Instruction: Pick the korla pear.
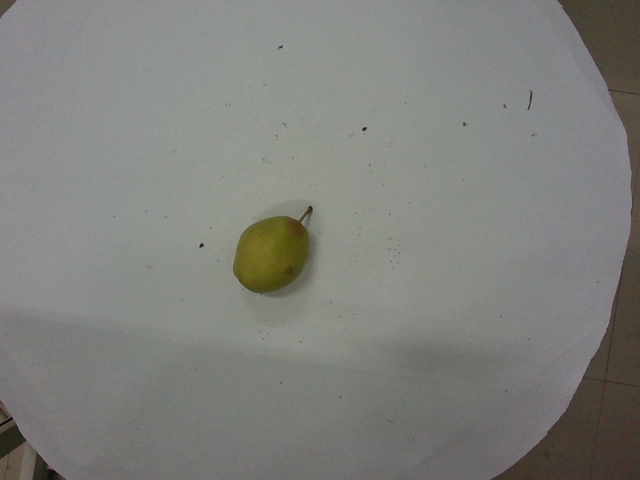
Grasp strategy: vertical